Question: What might the diagnosis be?
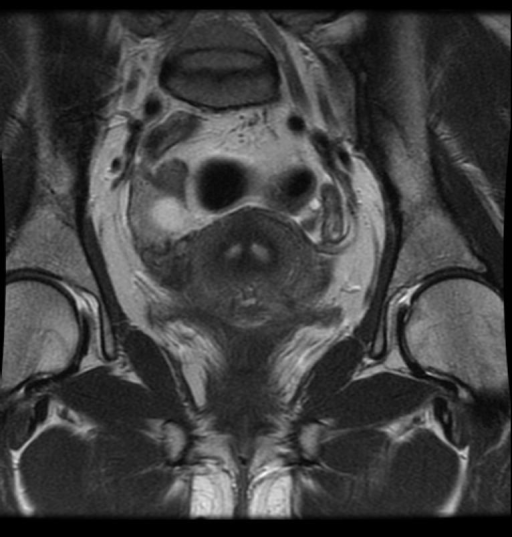
Answer: The possible diagnosis includes complete bicornuate, incomplete bicornuate, infertility.